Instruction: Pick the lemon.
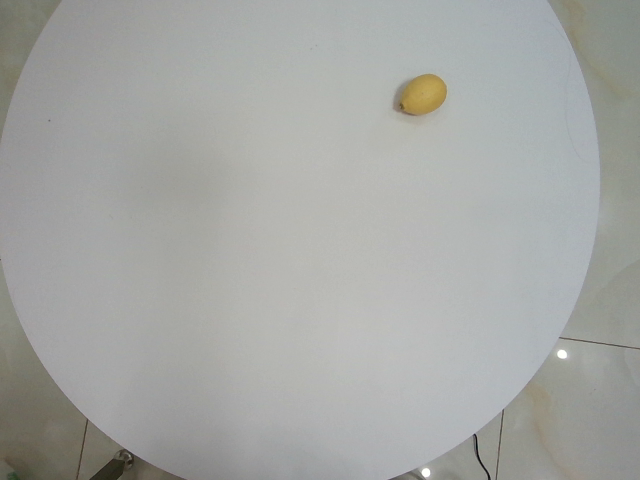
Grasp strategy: vertical